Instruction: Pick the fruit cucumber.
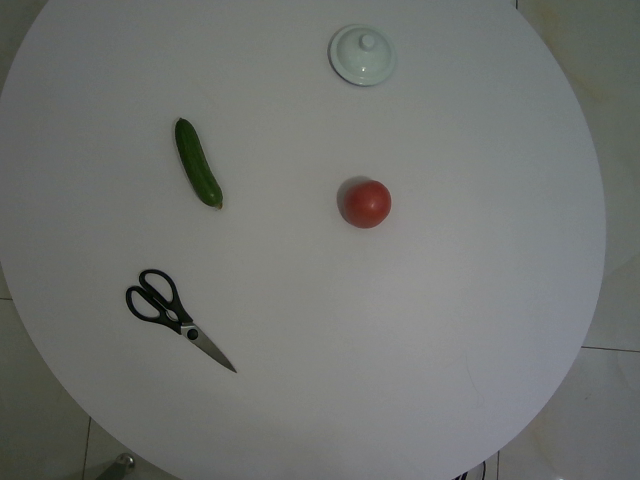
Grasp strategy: vertical